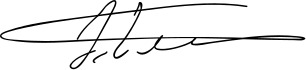
Signature of: mikheil saakashvili